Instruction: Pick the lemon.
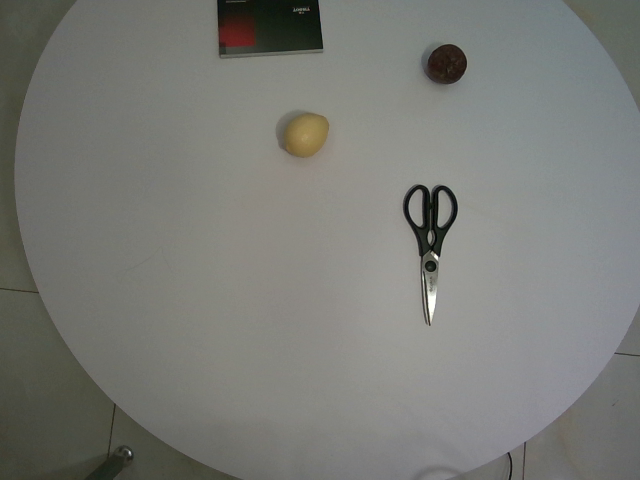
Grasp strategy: vertical